Patient: Female, age 30
In 2005, a 30-year-old, never-smoker, Caucasian woman with normal body mass index (BMI: 20 kg  m-2) was diagnosed with Hodgkin's lymphoma. She received chemotherapy and autologous HSCT and, one year later, allogeneic HSCT preceded by a myeloablative treatment including cyclophosphamide, cyclosporine A, methotrexate and 12 Gy total body irradiation (TBI). PFTs were all within their respective normality range before allogenic HSCT (Fig. 1), but at 3-month follow-up they revealed a moderate decrement of TLC (3.70 L; 72% of predicted; z-score: -2.47), forced vital capacity (FVC) (2.63 L; 66% of predicted; z-score: -2.80), forced expiratory volume in 1 s (FEV1) (2.21 L; 67% of predicted; z-score: -2.72) and DLCO (15.6 mL min-1  mmHg-1; 67% of predicted; z-score: -2.70) whereas residual volume (RV) was within the normal range but increased from pre-HSCT value, thus resulting in an RV % of predicted to TLC % of predicted ratio (RV/TLC) of 140%. This pattern and computed tomography (CT) scan findings were considered consistent with IPS and eventually treated with oral corticosteroids in addition to maintenance cyclosporine A. Over the following months, the patient experienced progressive exertional dyspnea with dry cough. At 18-months follow-up, PFTs showed the new onset of a severe (FEV1: 1.80 L; 48% of predicted; z-score: -4.01) obstructive abnormality with borderline decrement of FEV1/FVC ratio (0.72; z-score: -1.73) and TLC (4.03 L; 78% of predicted; z-score: -1.91) but RV still within the normal range. Thereafter, TLC returned above the lower limit of normal but FEV1/FVC further decreased, without significant bronchodilator response to 400 mug inhaled salbutamol, while RV/TLC remained >120%. These findings, in the absence of respiratory infections, supported a diagnosis of BOS. A course of inhaled fluticasone/formoterol, oral azithromycin, montelukast, and corticosteroids led to symptom relief. At 7-year follow-up, chest auscultation revealed short wheezes preceded by crackles from mid-to-end inspiration over the lower lung zones bilaterally and full-expiration CT showed bilateral mosaic hypo-attenuation areas suggestive of air trapping. Subsequently, over the next five years TLC and DLCO decreased progressively, while severe obstruction persisted and RV tended to decrease. At 12-year follow-up, TLC and DLCO were severely decreased while RV/TLC was 149% and FEV1/FVC marginally reduced. CT scans showed "wedge-shaped" pleural thickening of upper and middle lung zones bilaterally, with reticular fibrotic pattern involving 16% of lung volume, without inspiratory low-attenuation areas suggestive of emphysema (Fig. 2A and B). Three months later, the patient had a right pneumothorax requiring apical resection by video-assisted thoracoscopy. Histology showed fibro-elastosis of sub-pleural lung parenchyma and visceral pleura, with no inflammation, or granulomas, or emphysematous areas (Fig. 2C and D). Eventually, her condition improved and she was discharged from the hospital.
Keywords: air trapping, bronchiolitis obliterans syndrome, haematopoietic stem-cell transplantation, idiopathic pneumonia syndrome, lung restriction, pleuroparenchymal fibroelastosis
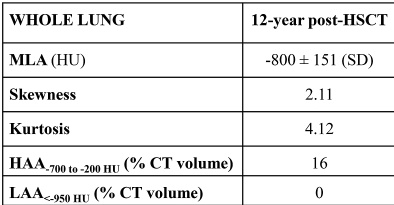
Image caption: B) Automatic quantitative 3D analysis of the entire lungs. It is noteworthy, the significant extent of high attenuation areas (HAA-200 to -700 HU) consistent with fibrosis (16% of CT volume) and the lack of low attenuation areas (LAA<-950 HU) consistent with emphysema.